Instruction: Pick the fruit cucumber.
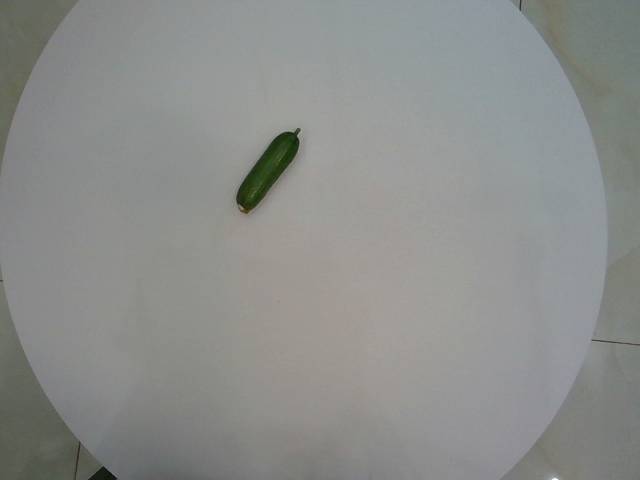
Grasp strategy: vertical